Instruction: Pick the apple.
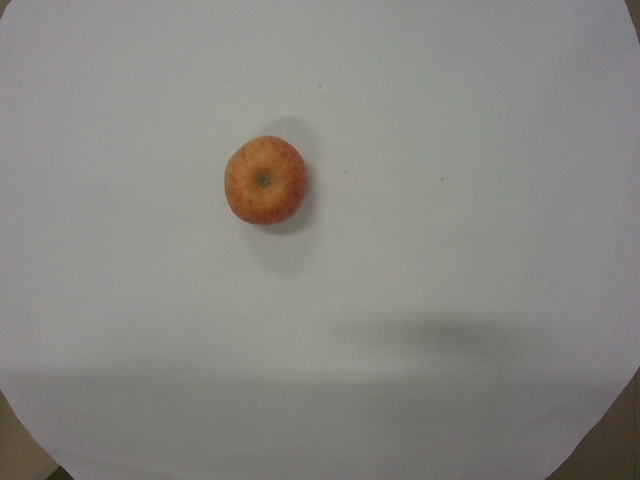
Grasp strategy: vertical